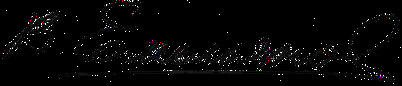
Signature of: vasily semenovich emelyanov